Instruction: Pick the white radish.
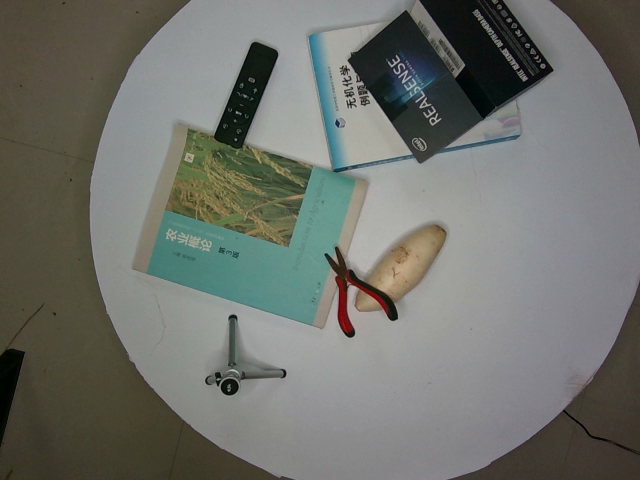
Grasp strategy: vertical